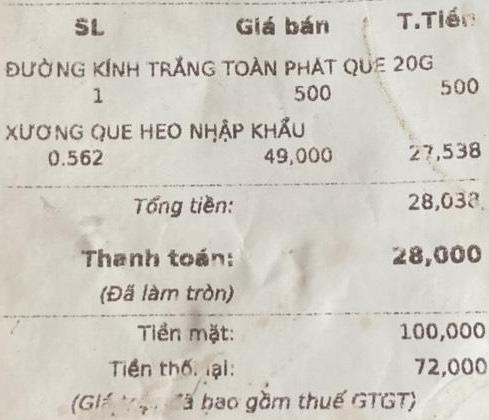
<table>
<tr>
<th>SL</th>
<th>Giá bán</th>
<th>T.Tiền</th>
</tr>
<tr>
<td colspan="3">ĐƯỜNG KÍNH TRẮNG TOÀN PHÁT QUE 20G</br>1</td>

<td>500</td>
<td>500</td>
</tr>
<tr>
<td colspan="3">XƯƠNG QUE HEO NHẬP KHẨU</br>0.562</td>

<td>49,000</td>
<td>27,538</td>
</tr>
</table>

Tổng tiền: 28,038

Thanh toán: 28,000
(Đã làm tròn)

Tiền mặt: 100,000
Tiền thối lại: 72,000
(Giá bán đã bao gồm thuế GTGT)